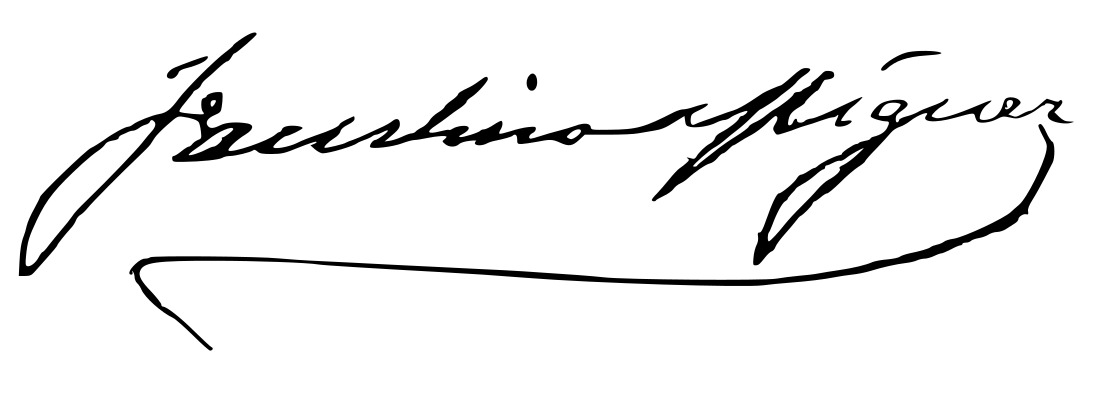
Signature of: faustino míguez gonzález